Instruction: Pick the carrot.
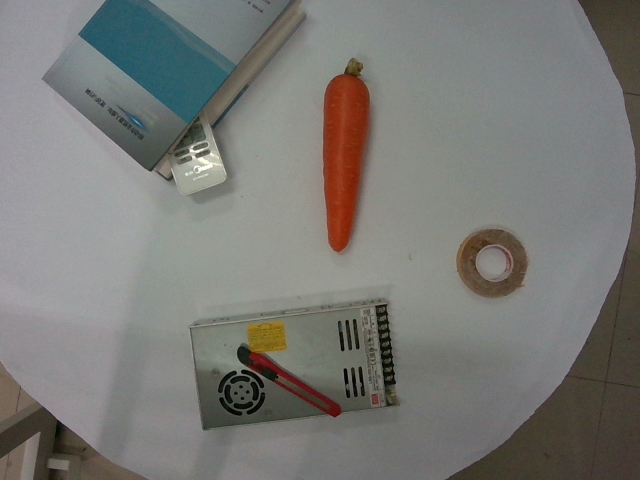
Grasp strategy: vertical